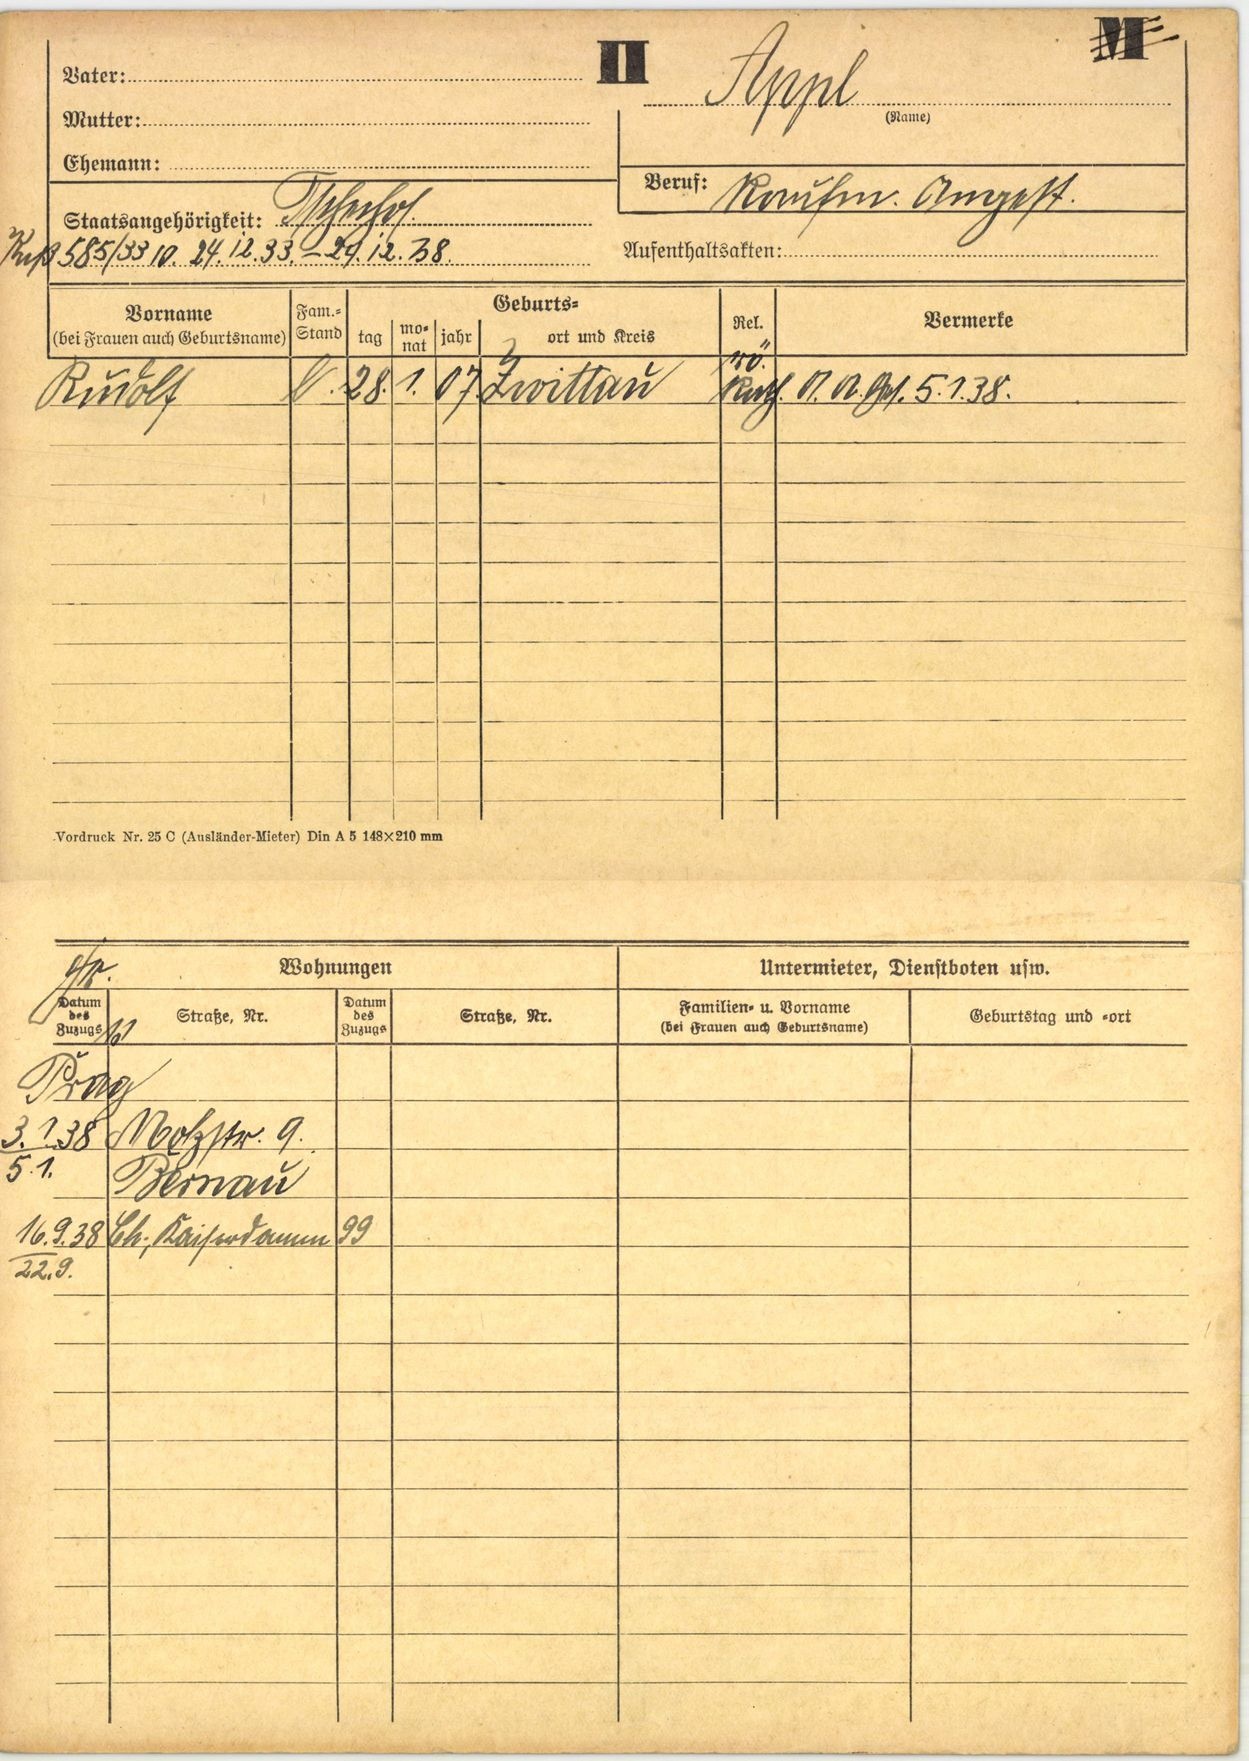
Appl